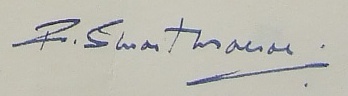
Signature of: stuart macrae